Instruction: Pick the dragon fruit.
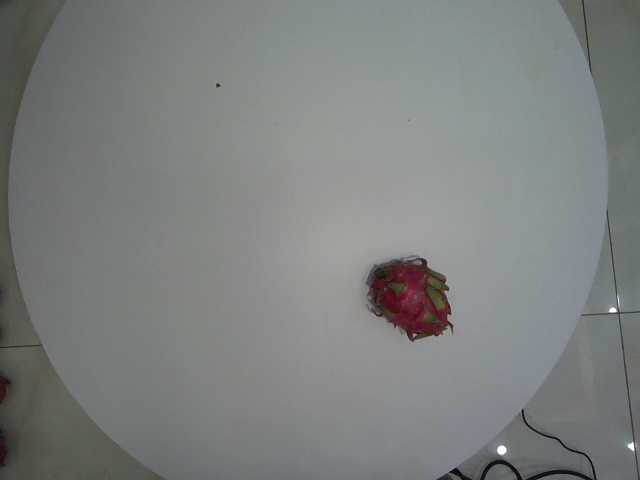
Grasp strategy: vertical